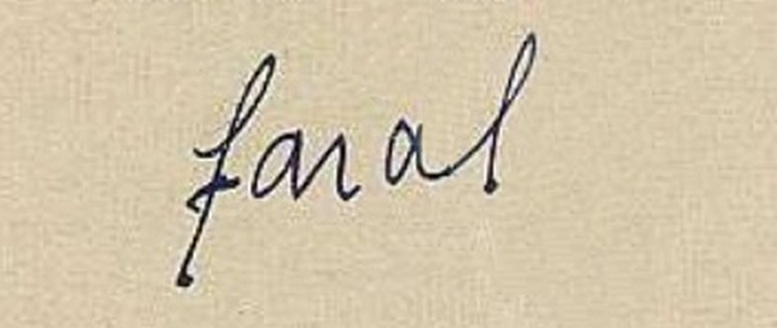
Signature of: edmond faral